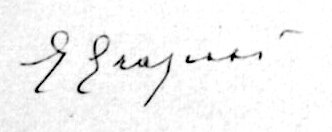
Signature of: giuseppe graziosi